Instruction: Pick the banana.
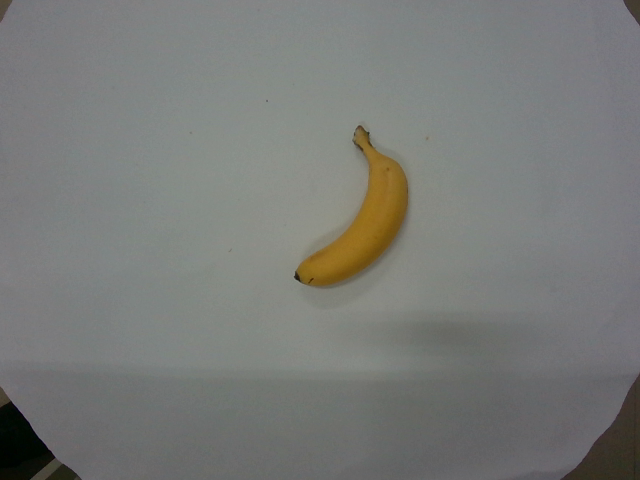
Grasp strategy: vertical